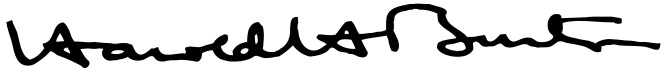
Signature of: harold hitz burton